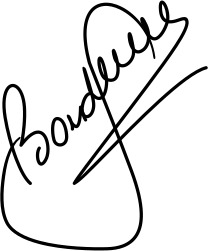
Signature of: gazment bardhi